Question: What are the imaging findings?
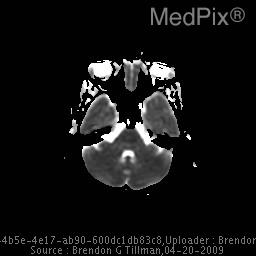
Answer: The imaging shows CT:  Axial Noncontrast CT of the Brain showed an acute SAH in the right frontal lobe brain.

Cerebral angiogram:  Lateral projection of the right cerebral angiogram demonstrated irregular variable caliber in cortical vessels in the right MCA distribution.

MRI/MRA:  Diffusion weight image, Apparent Diffusion Coefficient MRI, and T2-weighted images of brain demonstrate an acute infarct in the right mid-posterior cerebellar in the superior cerebellar vascular territory.

Axial FLAIR MRI of the brain showed multiple nonspecific small foci of increased FLAIR signal within the anterior aspects of the external capsule bilaterally.

3D time of flight MRA of the cerebral arteries demonstrated MCA cortical vessel caliber variation. Apparent Diffusion Coefficient showing restricted diffusion consistent with an acute infarct in the right mid-posterior cerebellar in the superior cerebellar vascular territory.